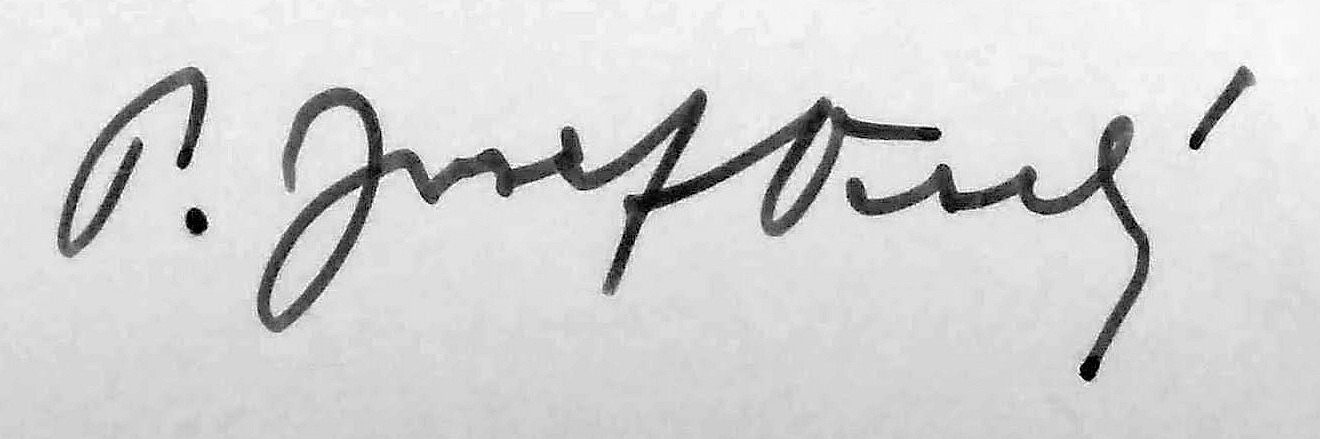
Signature of: josef veselý